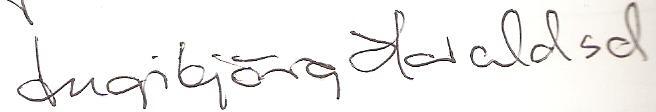
Signature of: ingibjörg haraldsdóttir